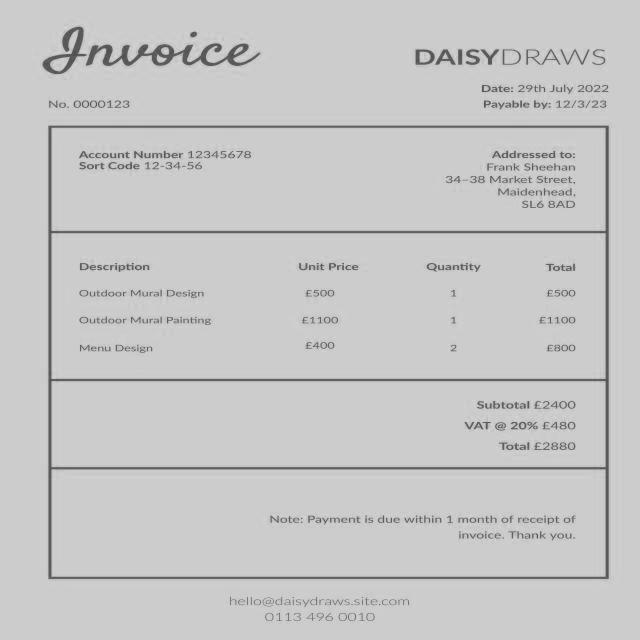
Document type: Invoice